Question: Which state is mentioned in the document?
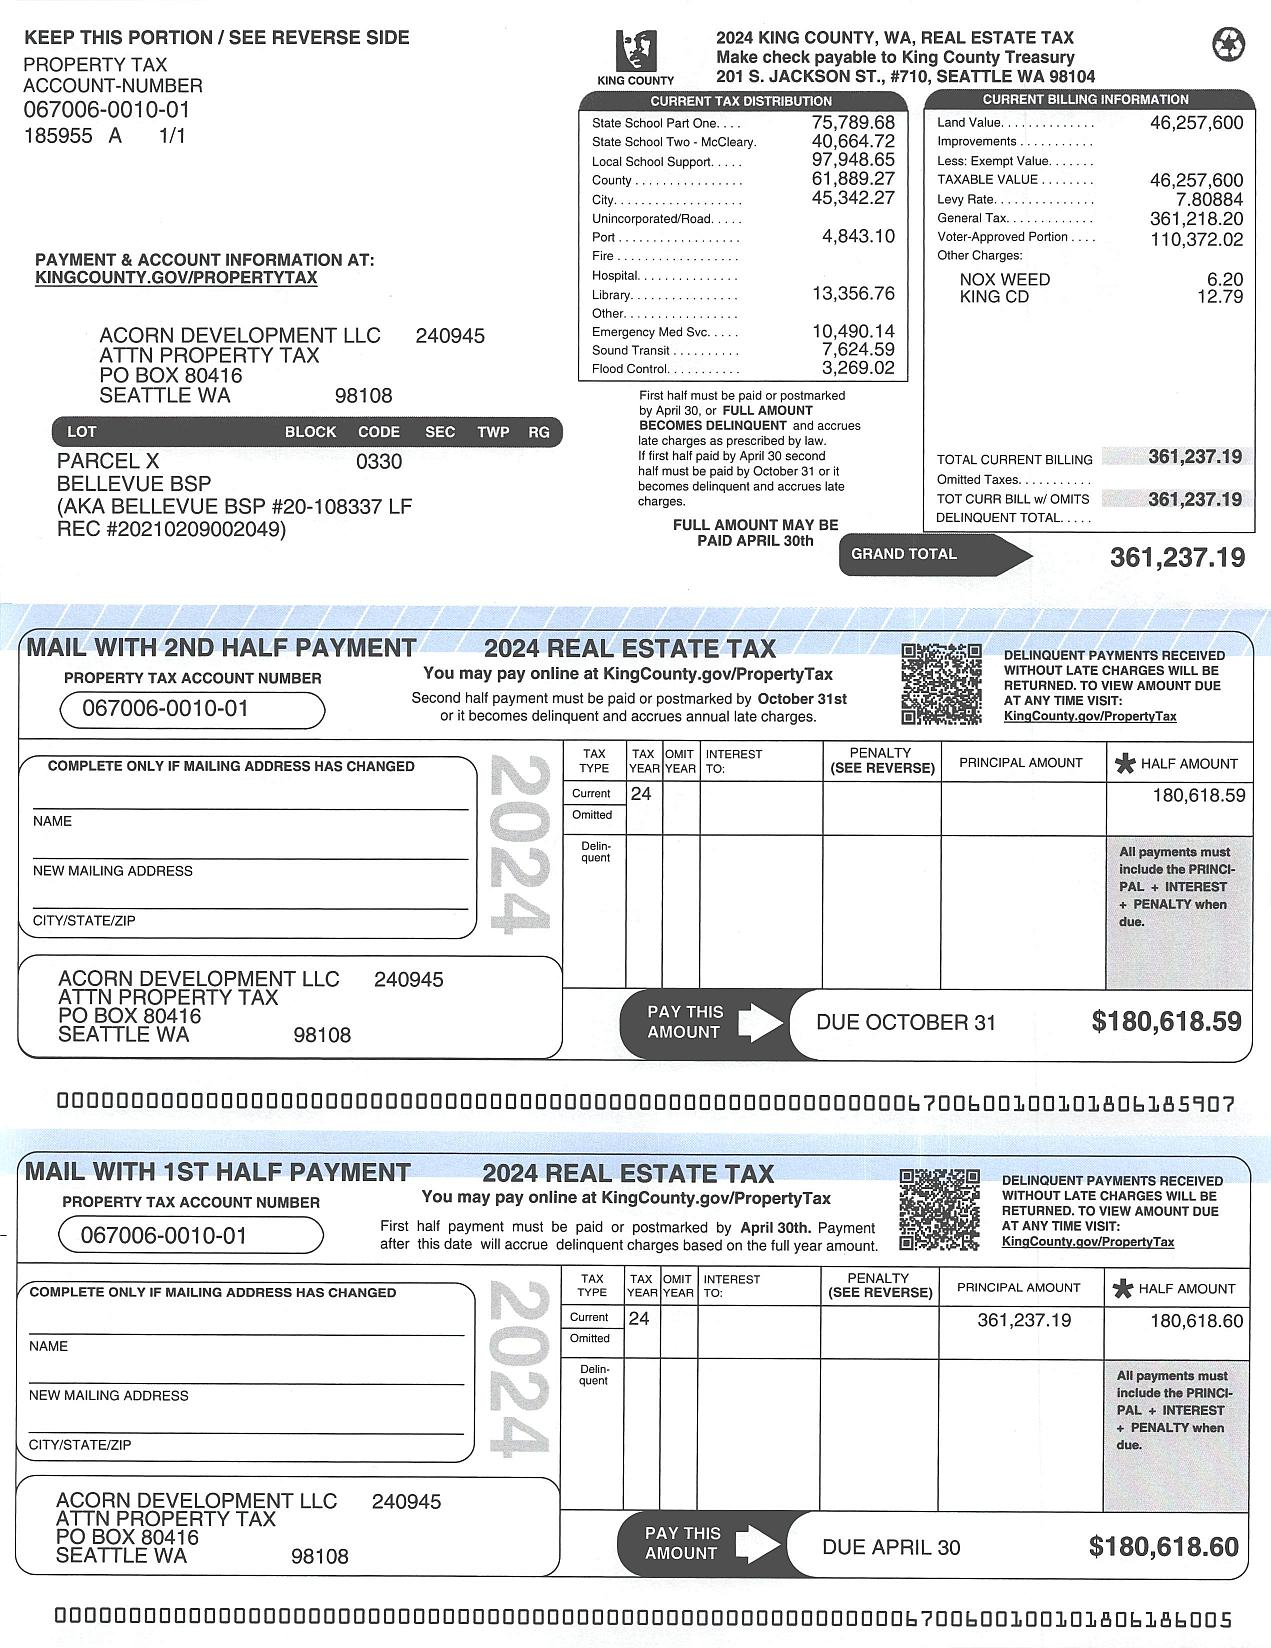
Answer: "WA"